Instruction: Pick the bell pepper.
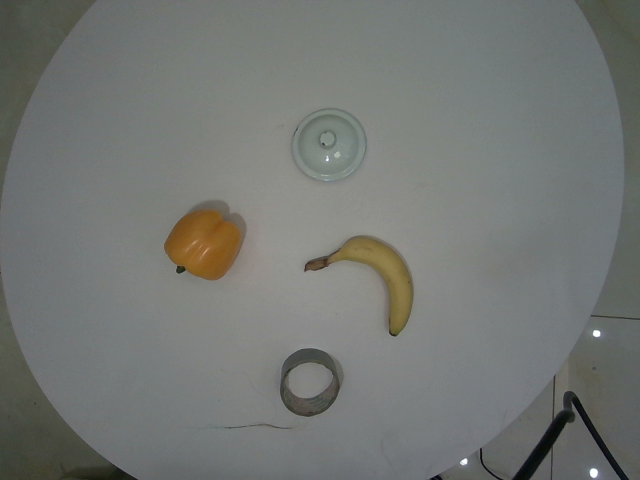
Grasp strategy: vertical